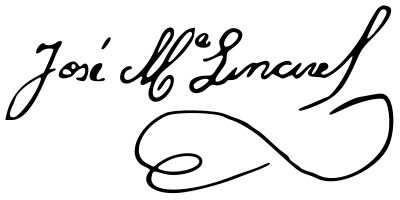
Signature of: josé maría linares